Question: How is the history relevant to the case?
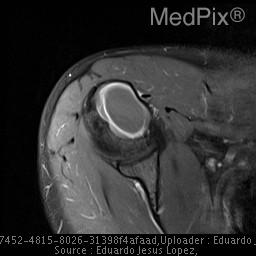
Answer: The patient's history of A 29-year-old man with injury to right shoulder while lifting weights. Clinically diagnosed with rotator cuff biceps tendinitis. is key in understanding the case.